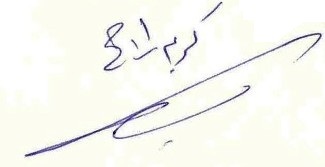
Signature of: rājiḥ muḥammad kurayyim